Question: How is the history relevant to the case?
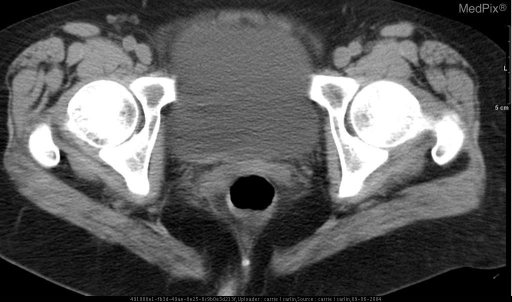
Answer: The patient's history of 57 yo female with rectal bleeding and hypotension is key in understanding the case.